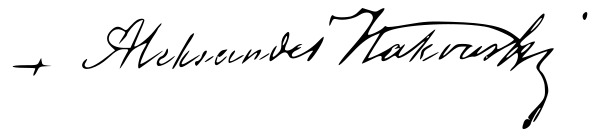
Signature of: aleksander kakowski